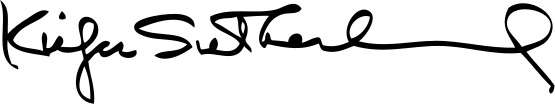
Signature of: kiefer sutherland